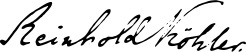
Signature of: reinhold köhler